Question: What is the potential diagnosis?
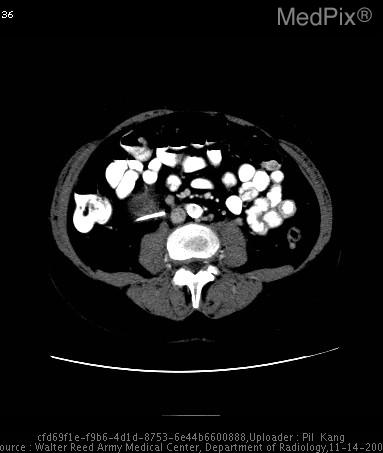
Answer: The possible diagnosis includes leiomyosarcoma
metastatic disease with tumor thrombus
angiosarcoma
high-grade liposarcoma.